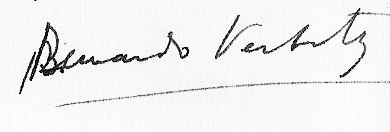
Signature of: bernardo verbitsky